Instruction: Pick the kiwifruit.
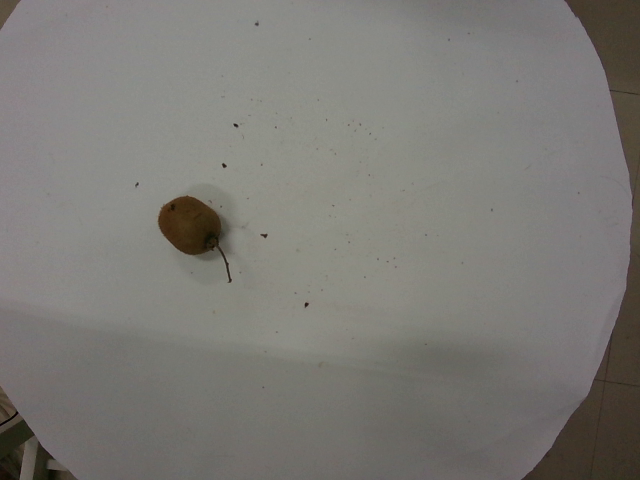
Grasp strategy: vertical